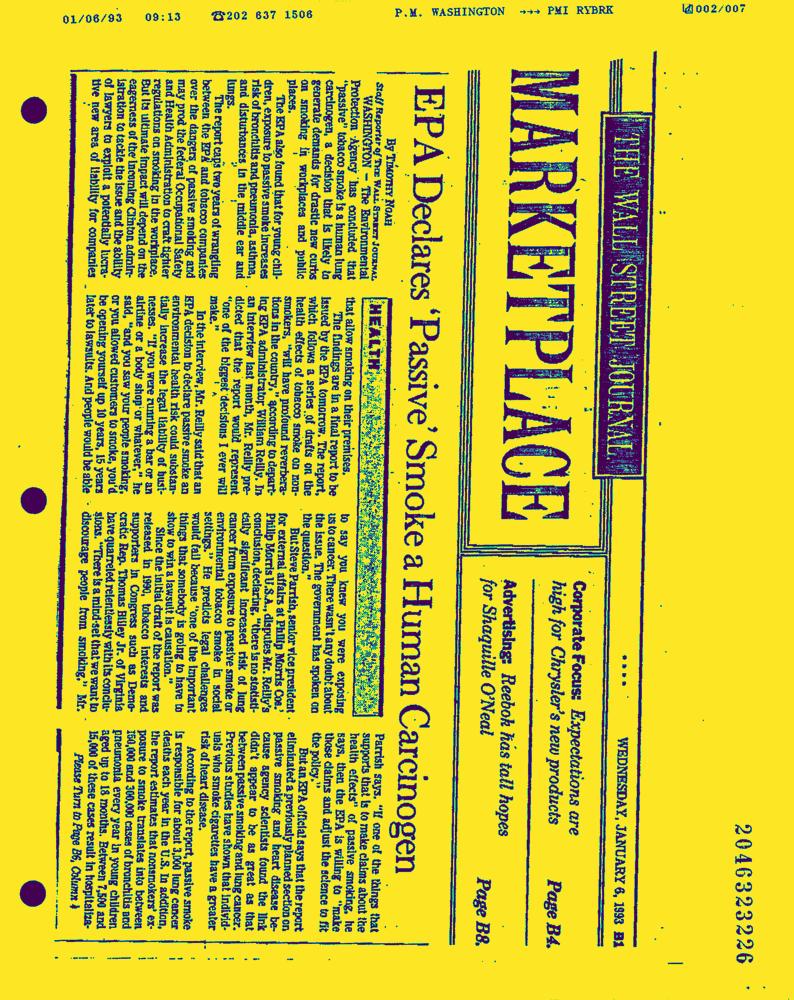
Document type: News-Article